Question: How is the history relevant to the case?
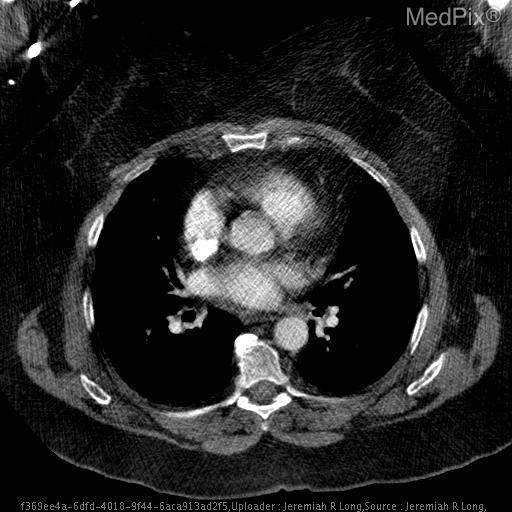
Answer: The patient's history of Shortness fo breath with concern for pulmonary embolism. is key in understanding the case.